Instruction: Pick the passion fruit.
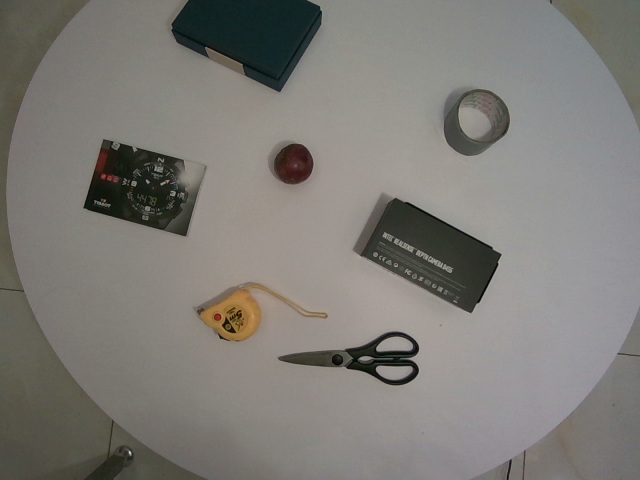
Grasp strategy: vertical